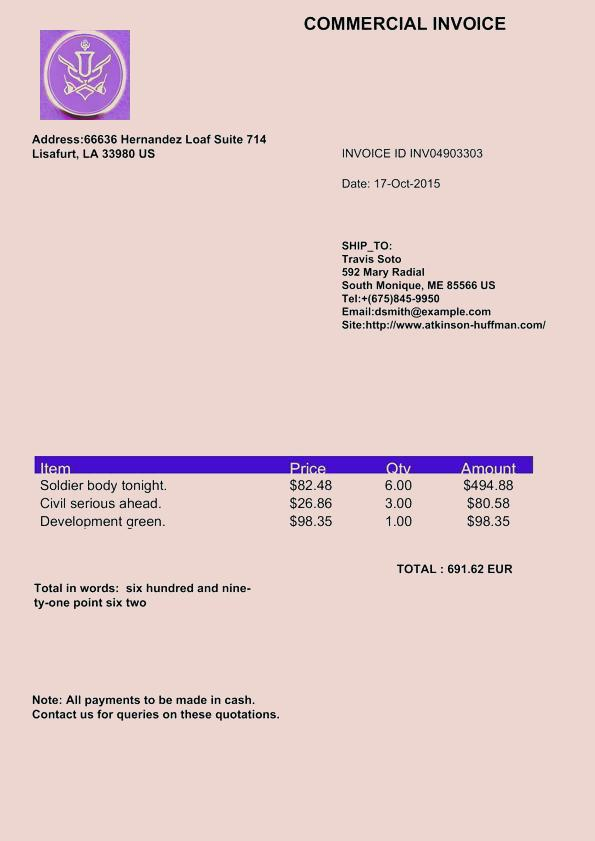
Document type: Invoice